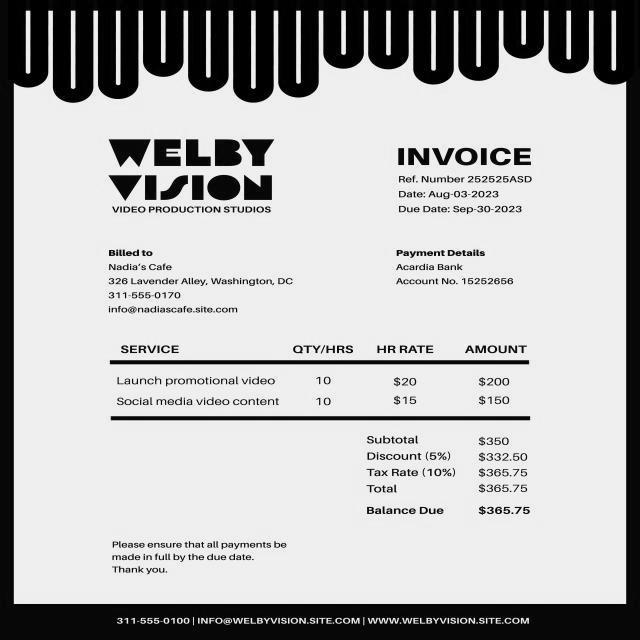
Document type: Invoice